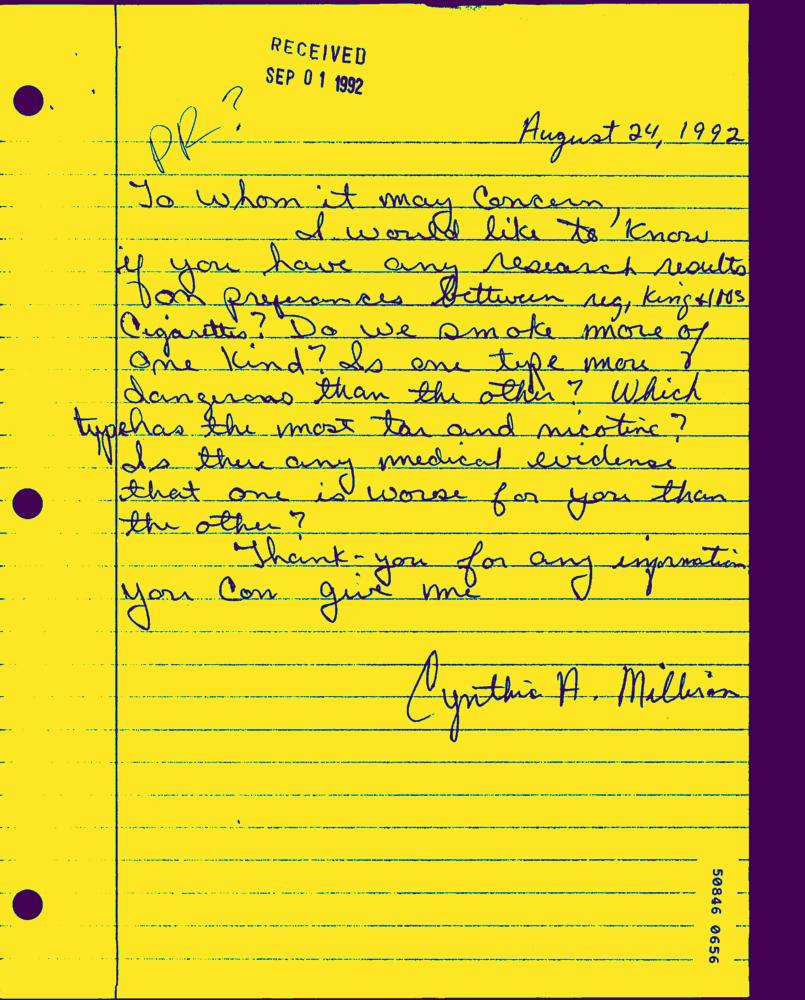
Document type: Hand-Written